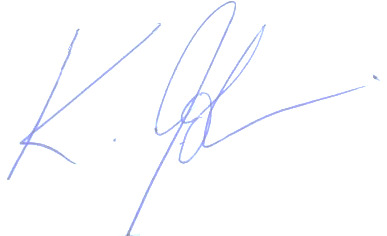
Signature of: klaus iohannis